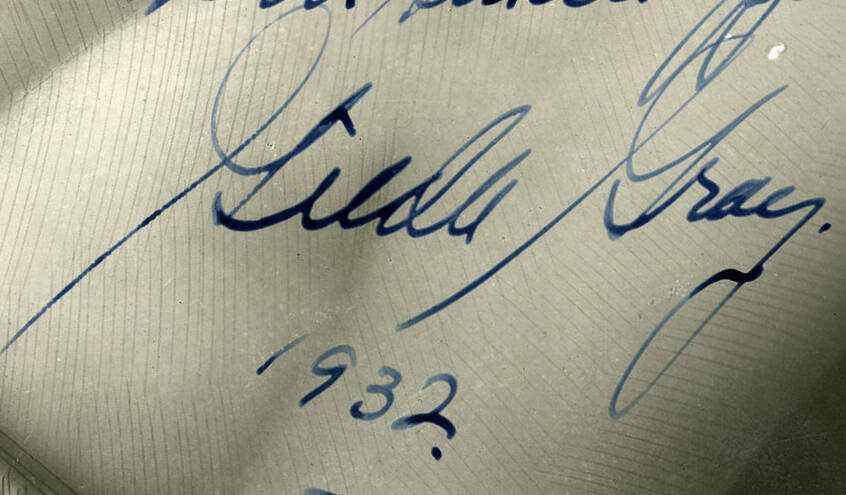
Signature of: gilda gray